Question: What are the imaging findings?
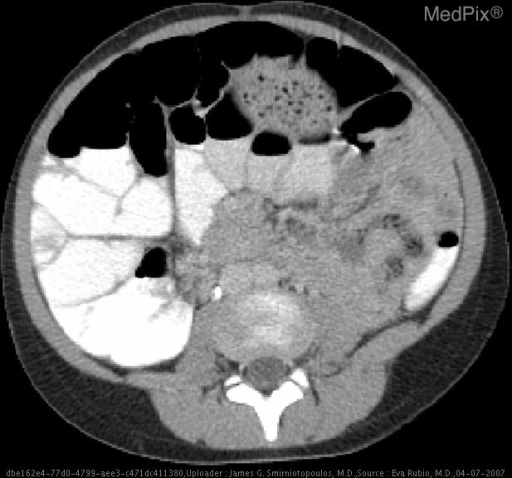
Answer: The imaging shows •  Plain film shows LUQ mass displacing bowel loops
•  CT shows concentric rings of air and soft-tissue density within the stomach and extending into the proximal small bowel (duodenum) Plain film shows a heterogeneous mixed air and soft-tissue density within the stomach..